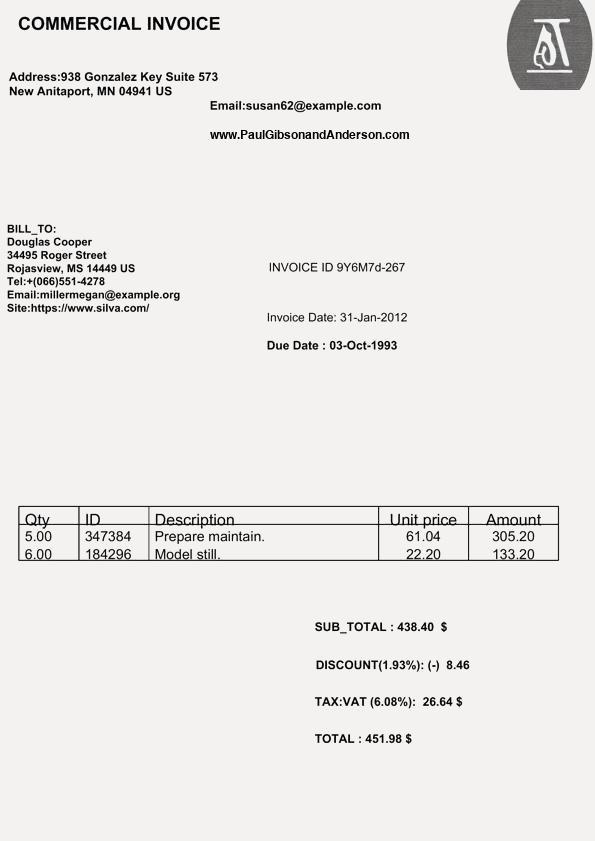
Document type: Invoice